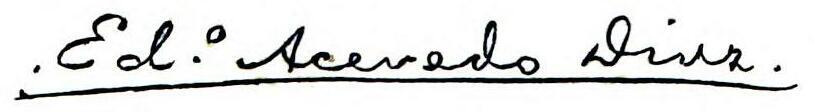
Signature of: eduardo acevedo